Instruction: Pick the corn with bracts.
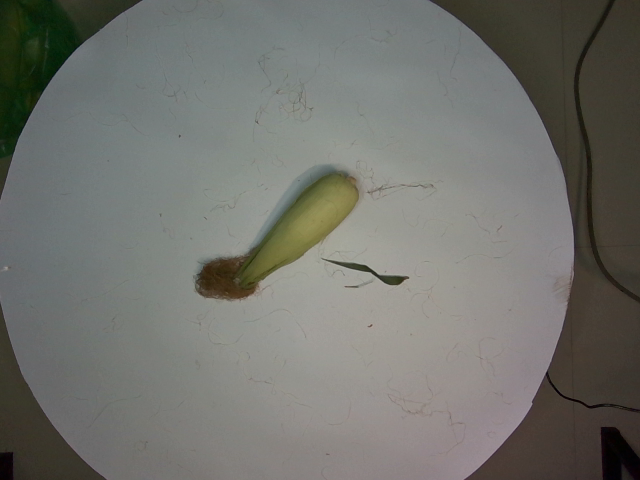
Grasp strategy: vertical